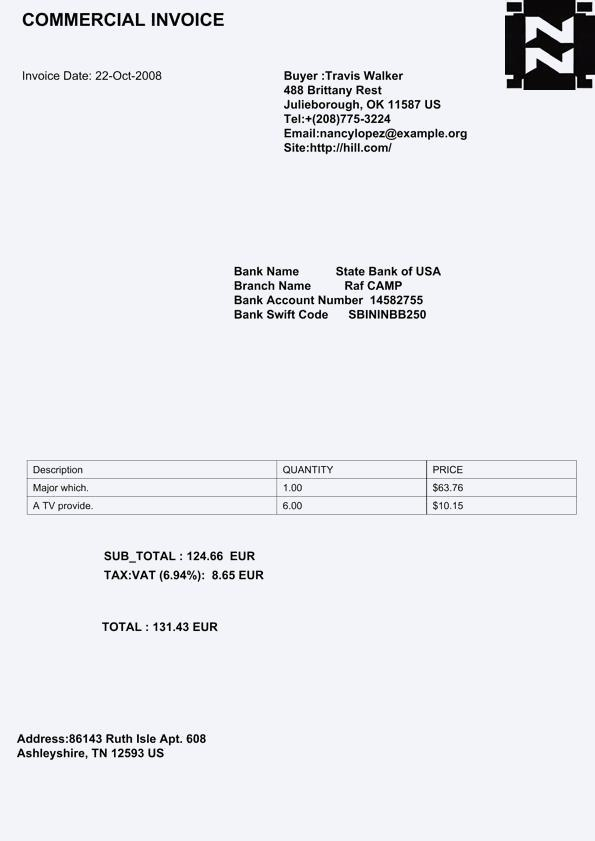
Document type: Invoice